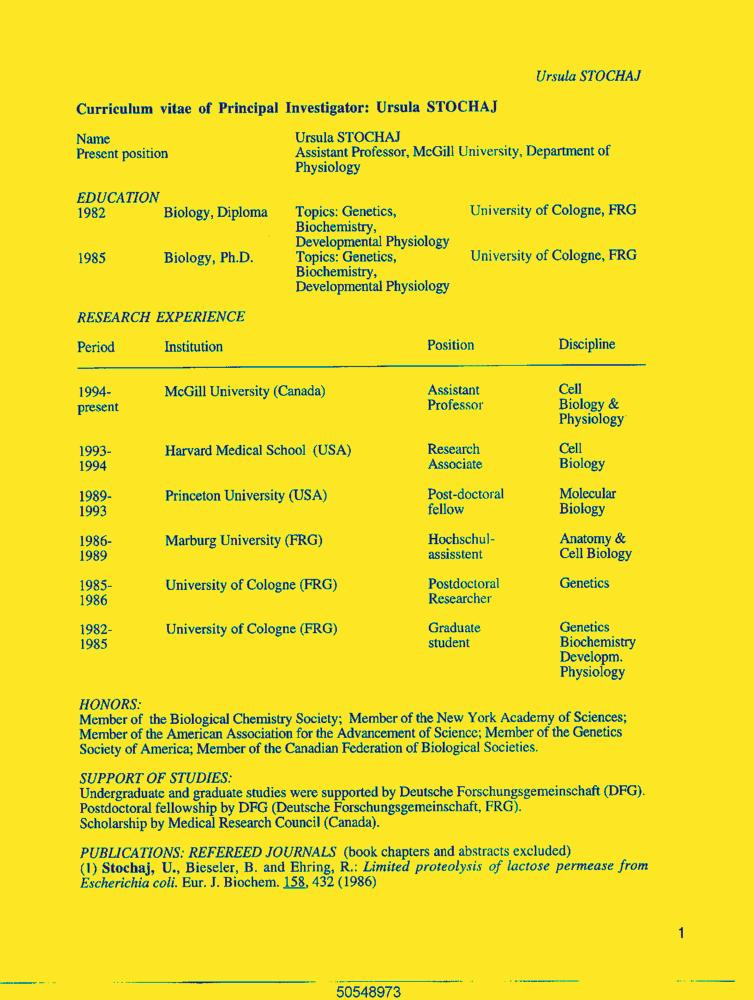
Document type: Resume-Doc